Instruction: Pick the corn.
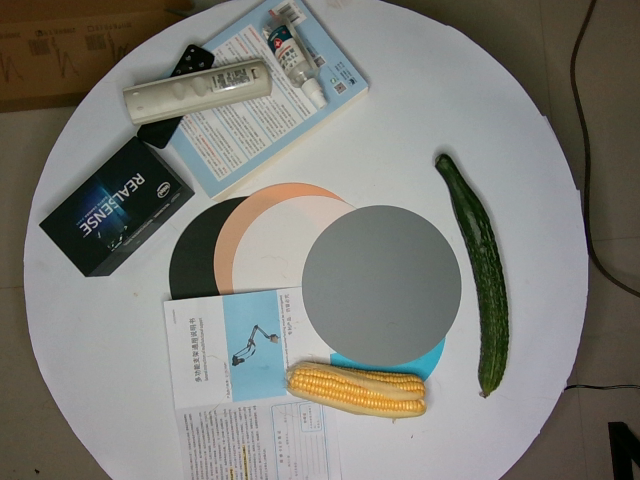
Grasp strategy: vertical